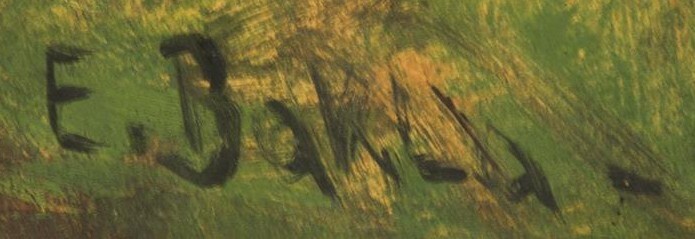
Signature of: emanuel bakla